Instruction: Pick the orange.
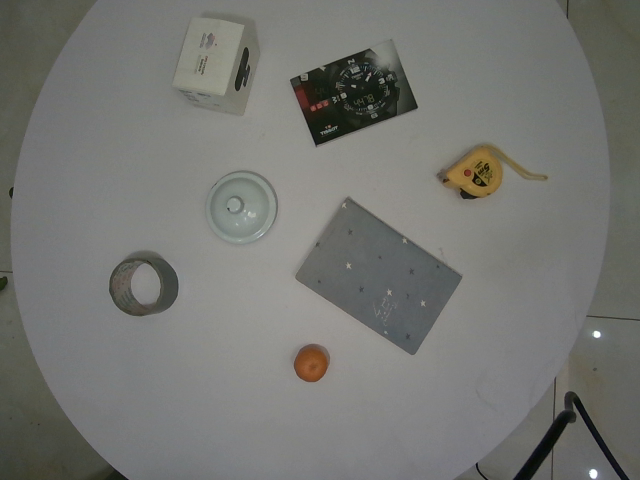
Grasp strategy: vertical